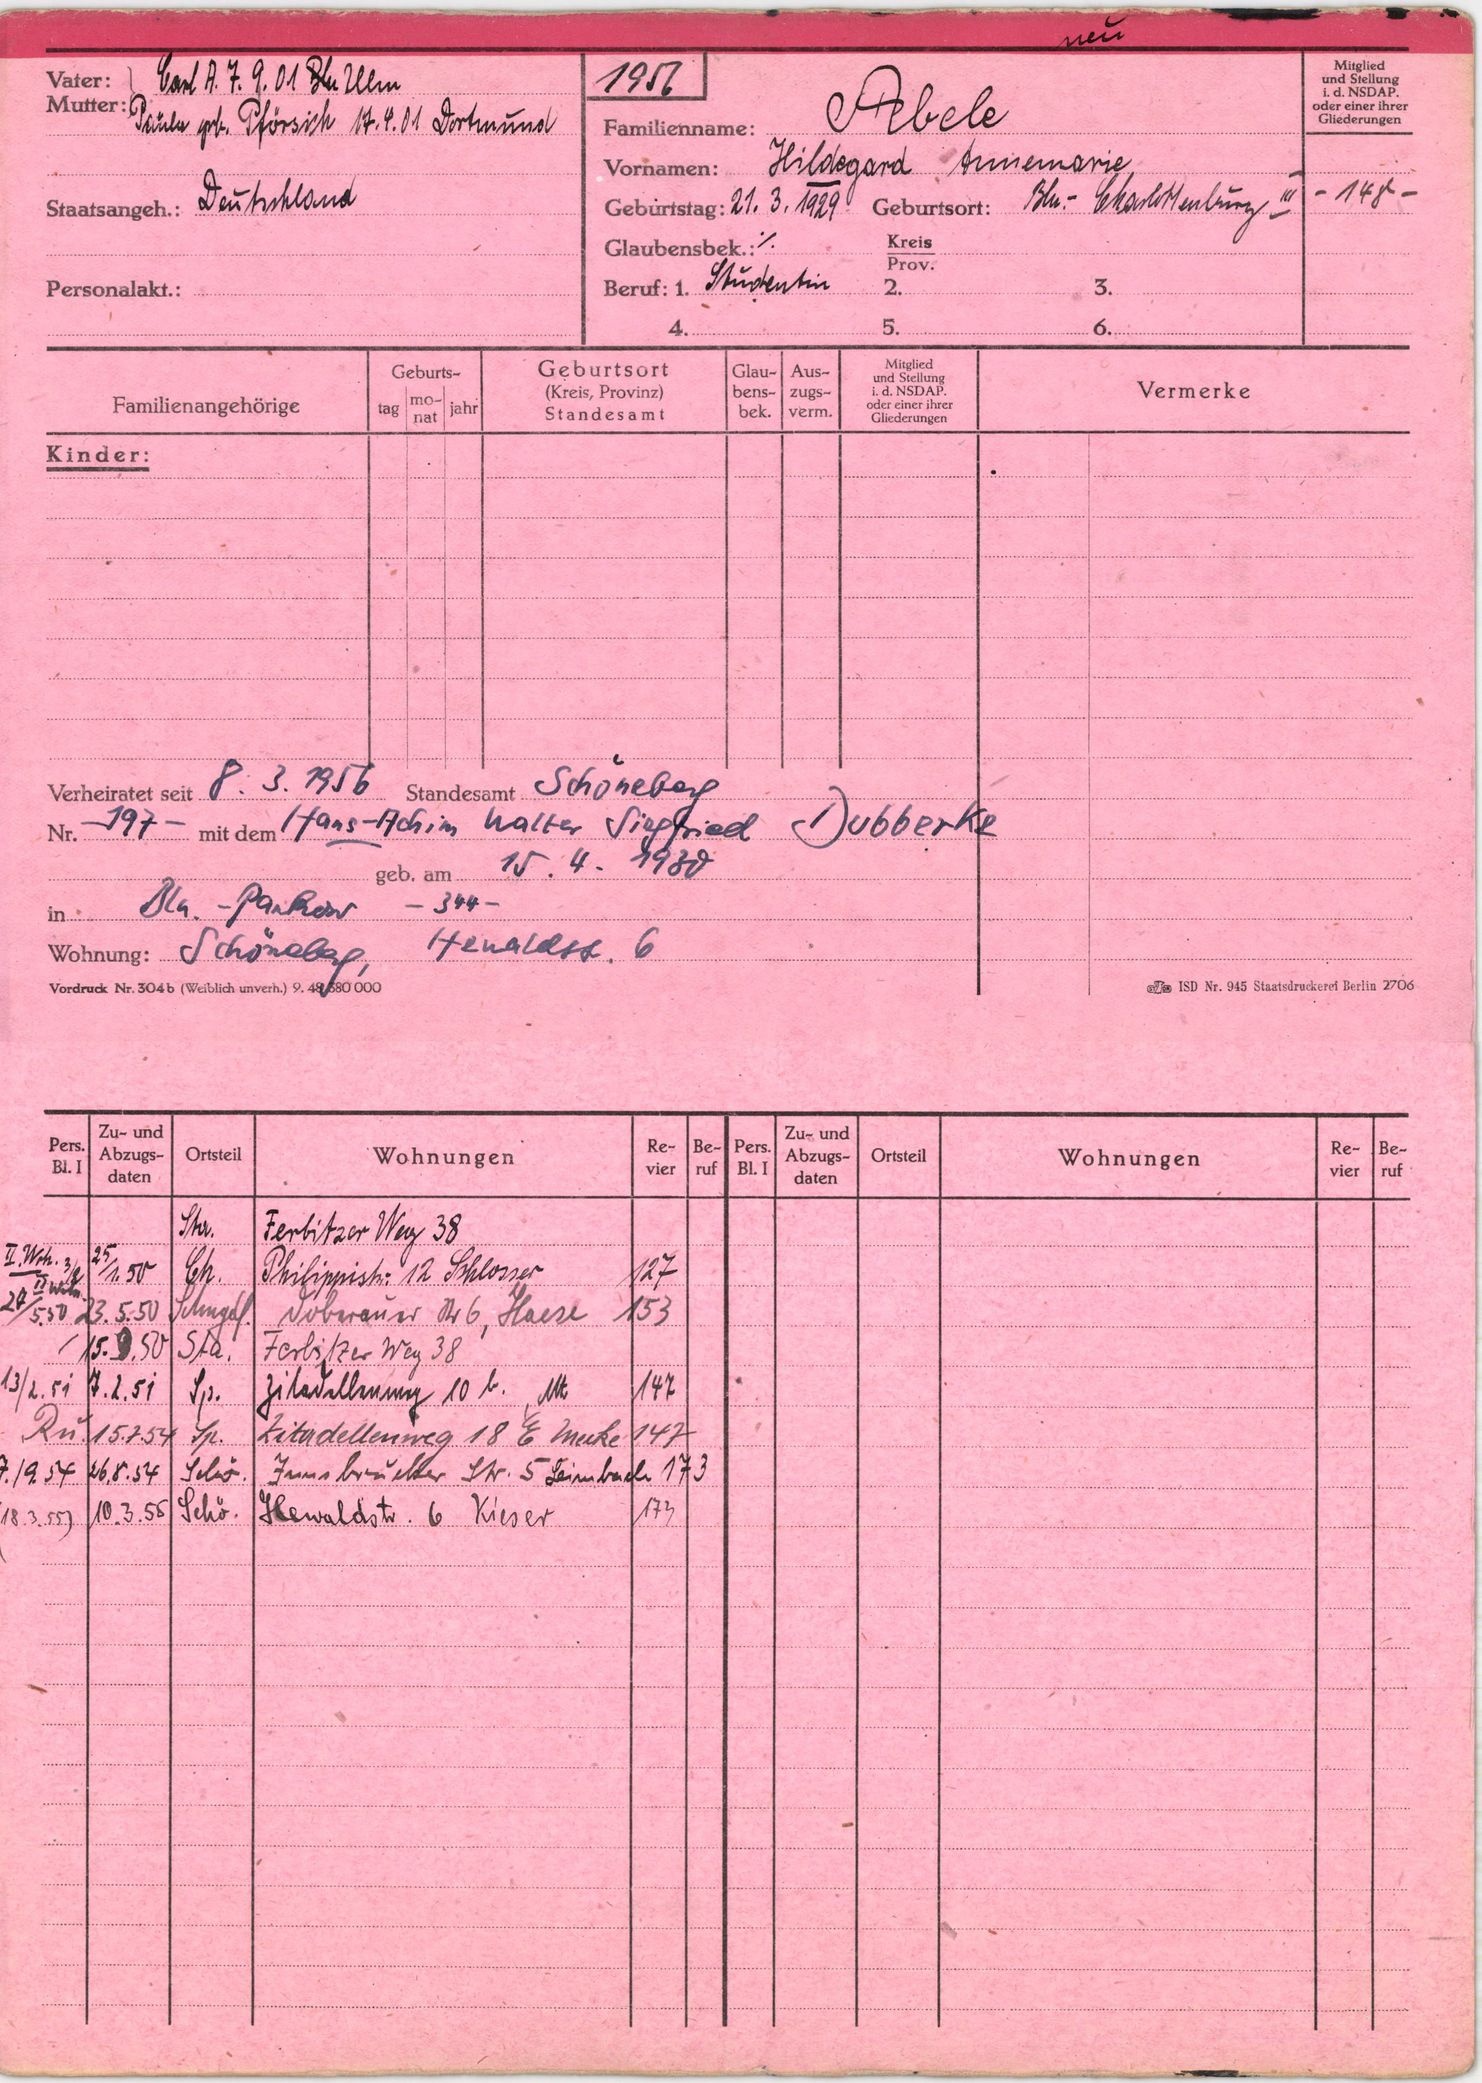
Abele